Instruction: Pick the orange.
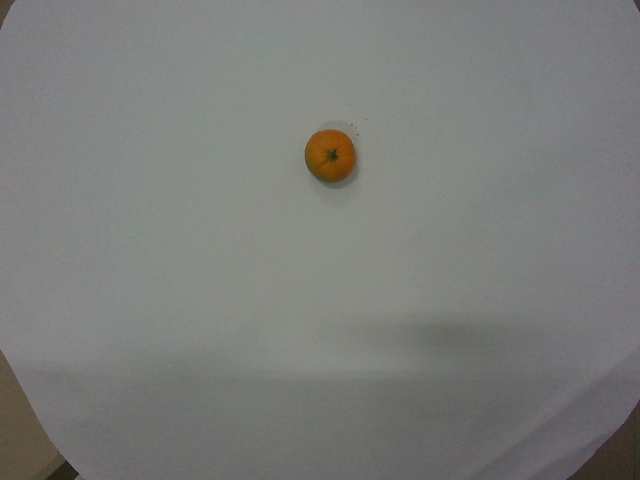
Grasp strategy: vertical